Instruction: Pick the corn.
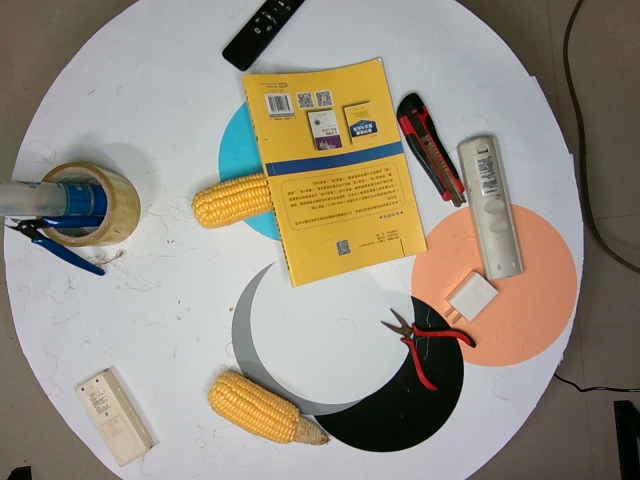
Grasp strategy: vertical